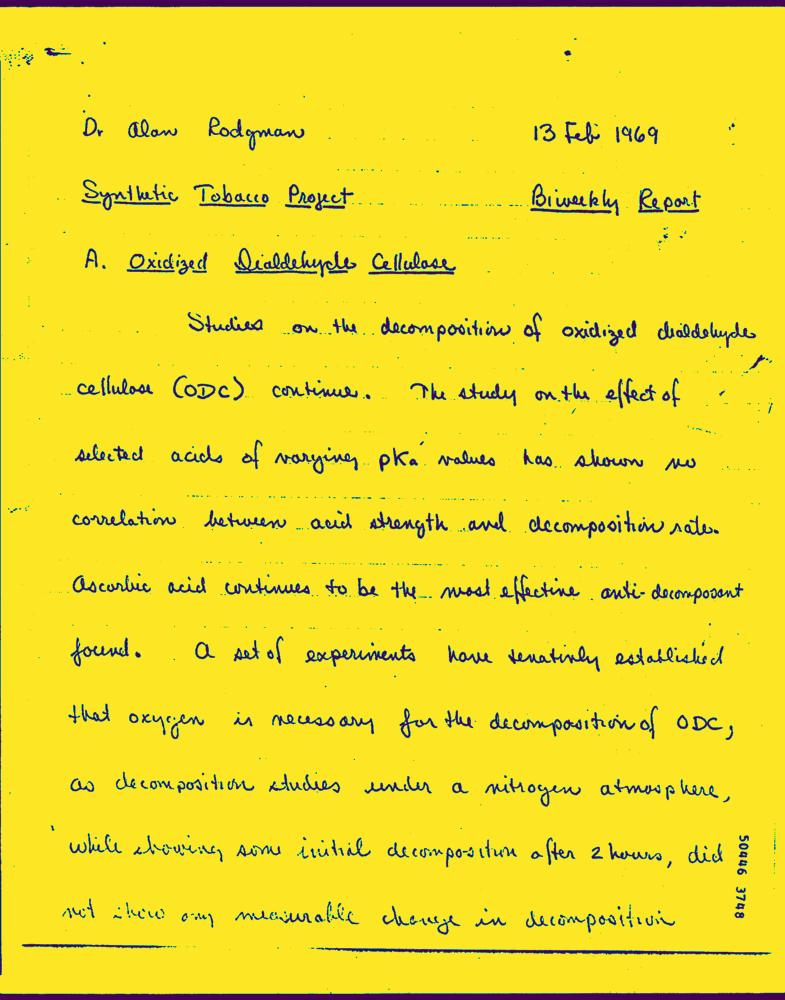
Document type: Hand-Written